Question: What type of tax is indicated in the document, personal property or real estate?
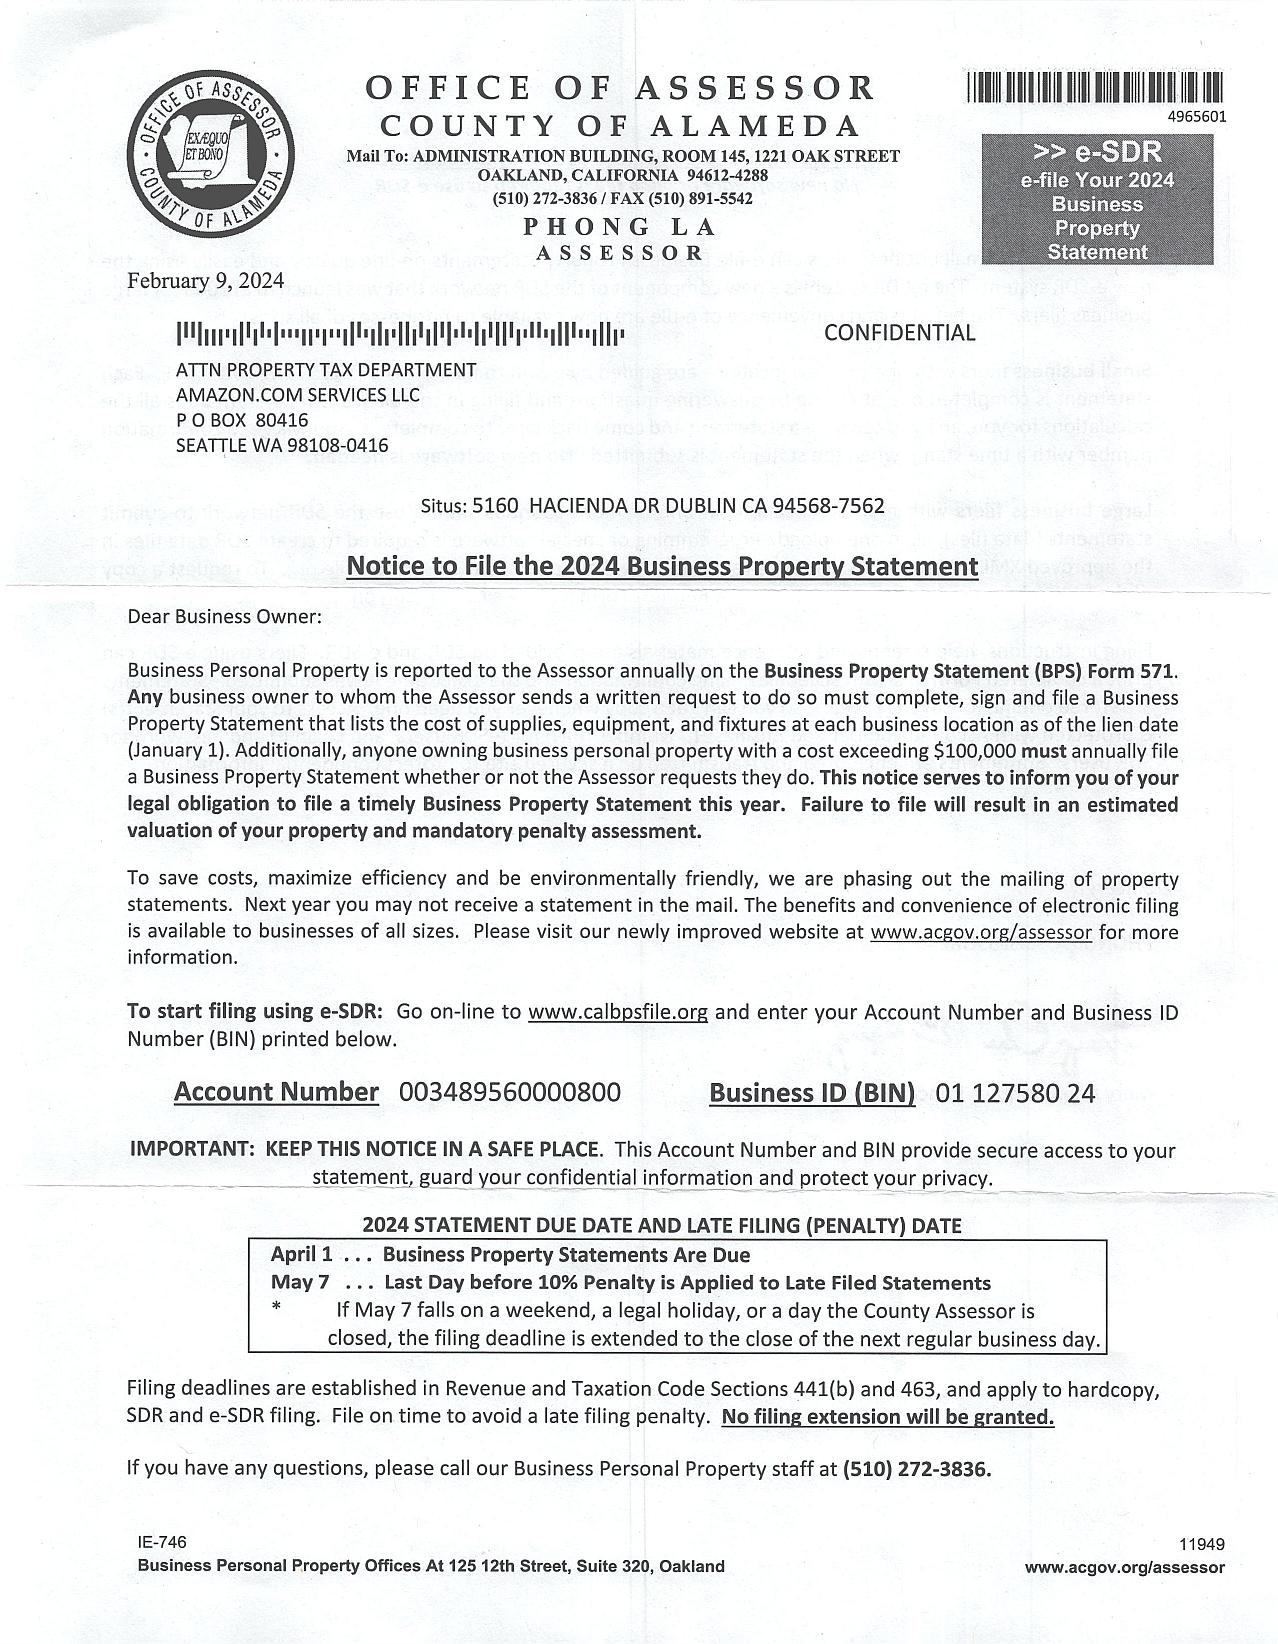
Answer: "Business Property Statement"